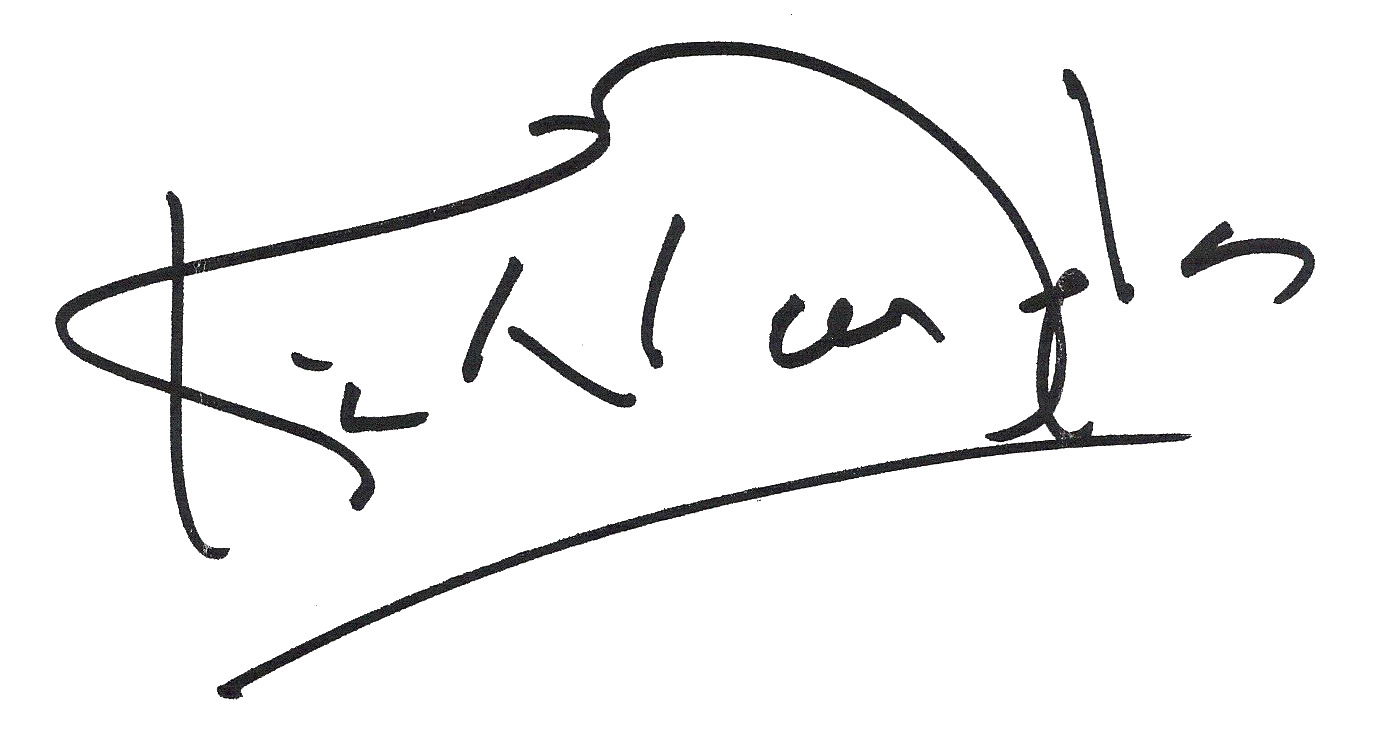
Signature of: kirk douglas